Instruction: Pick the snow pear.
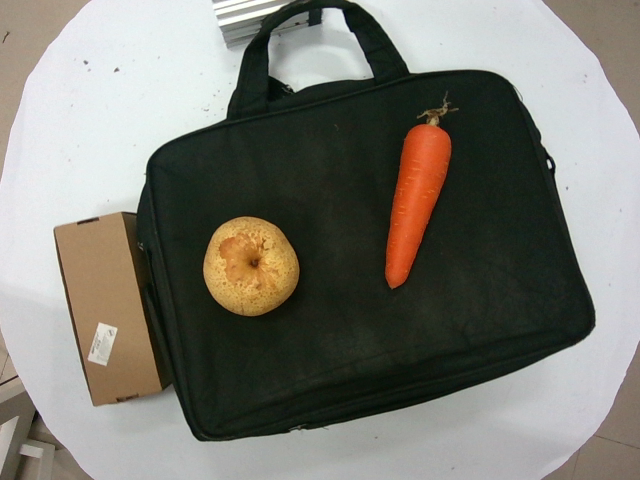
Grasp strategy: vertical